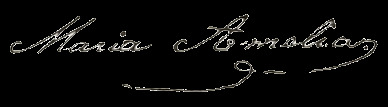
Signature of: princess maria amélia of brazil